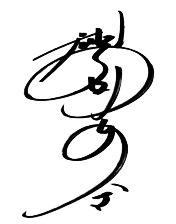
Signature of: alisa mizuki